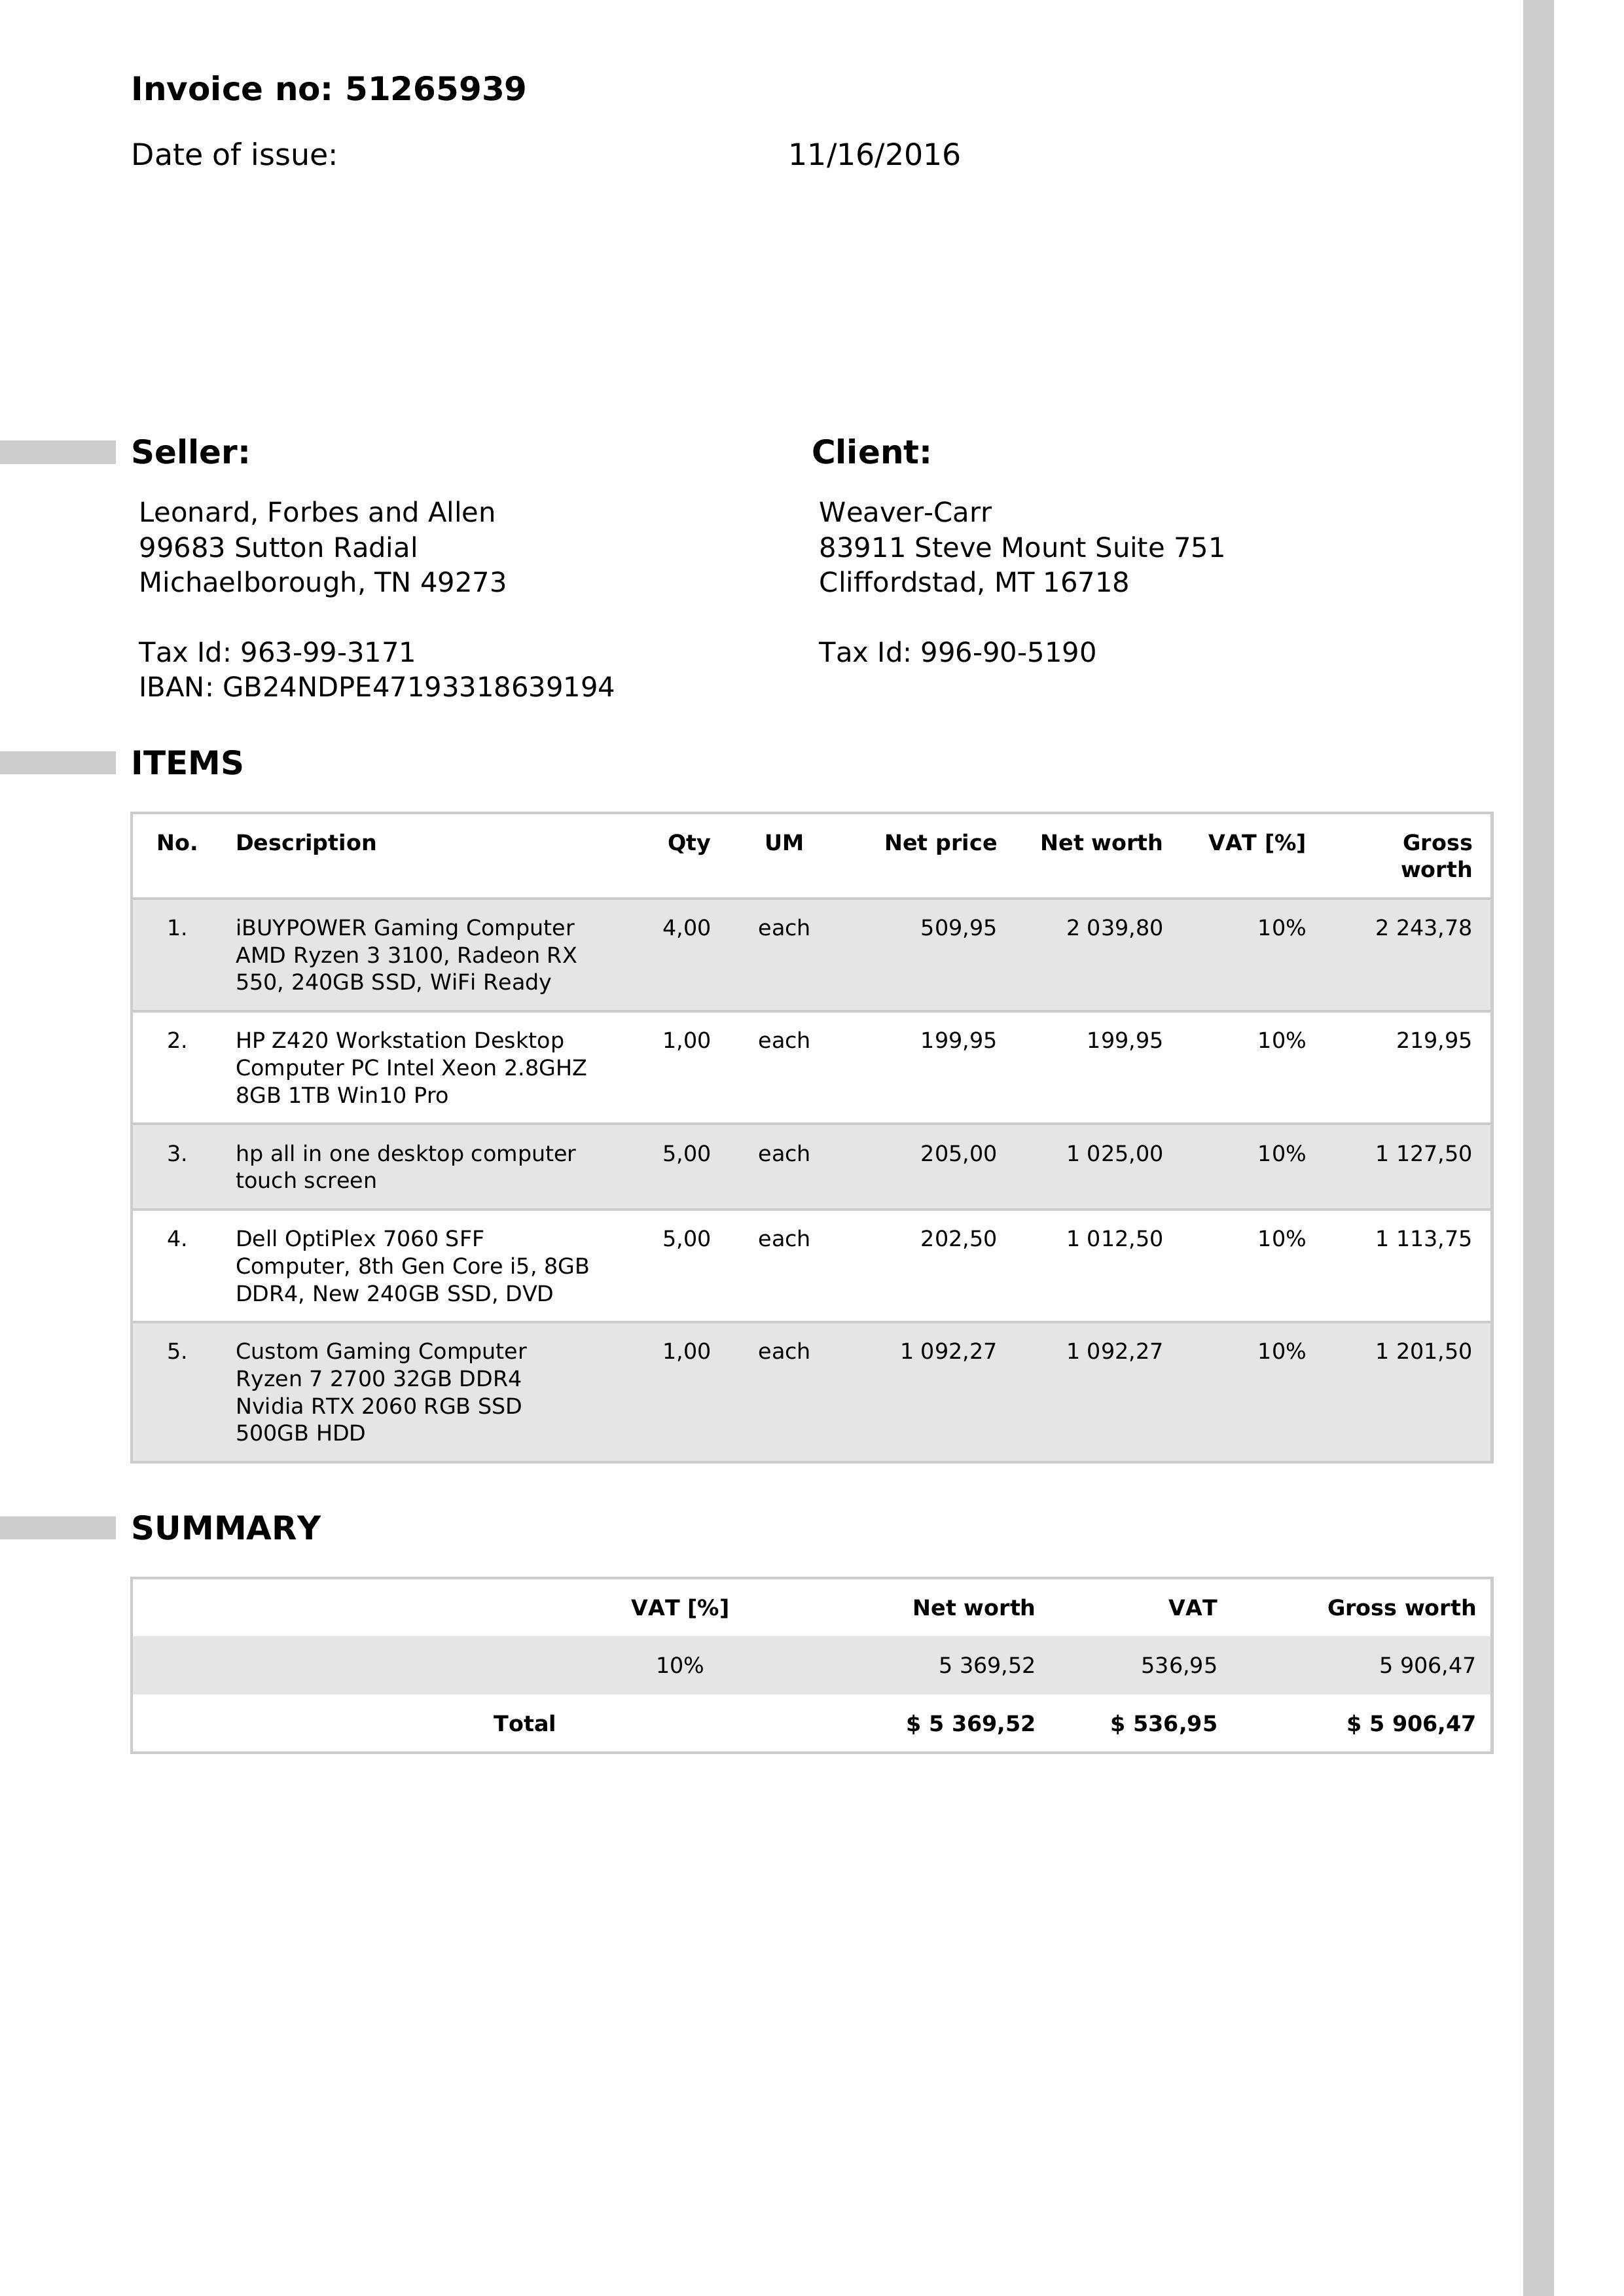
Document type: Invoice